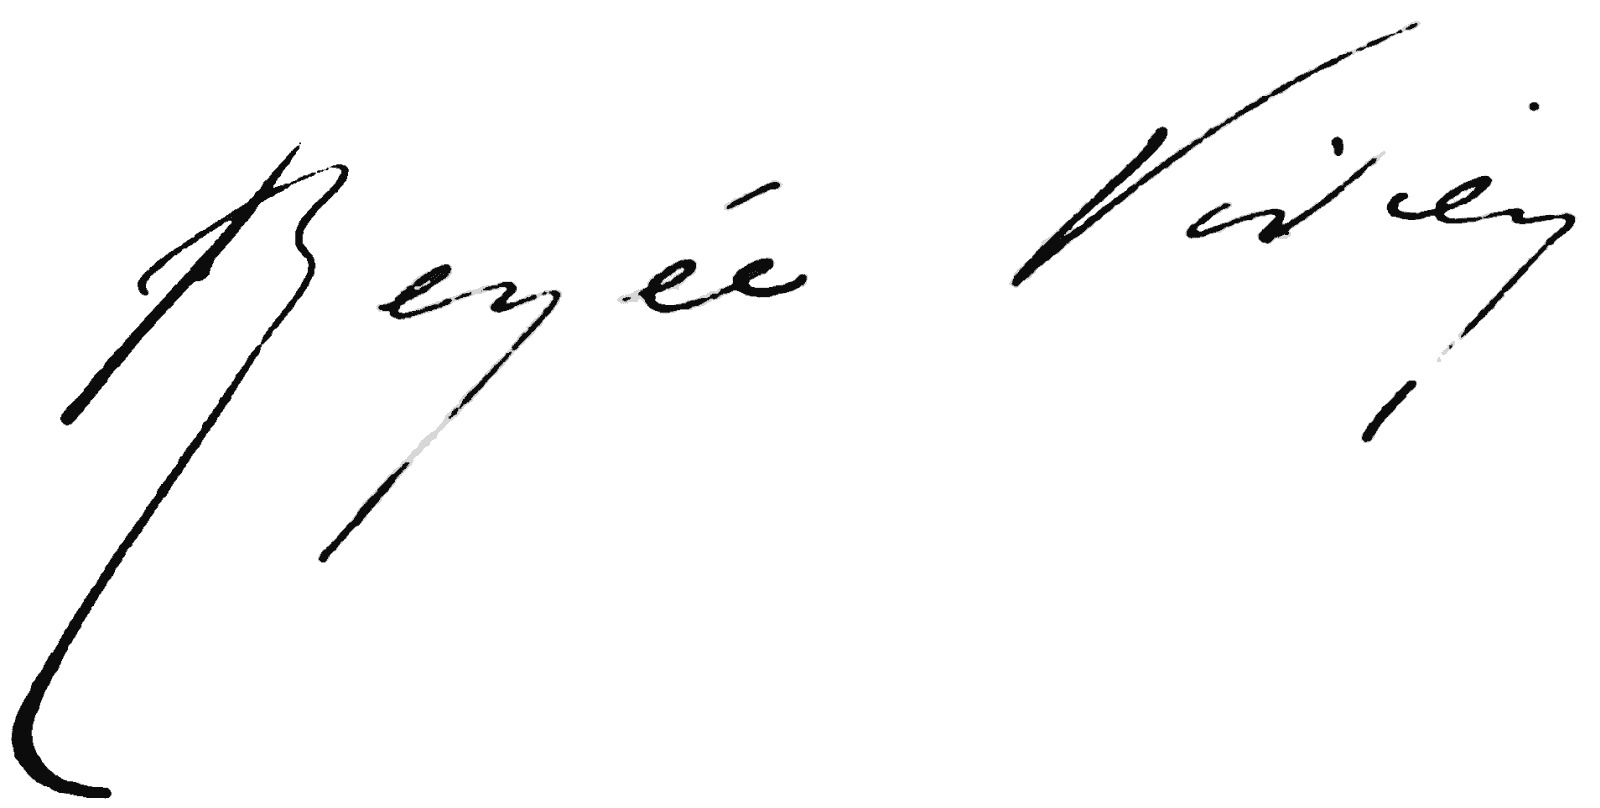
Signature of: renée vivien